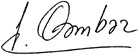
Signature of: isa gambar